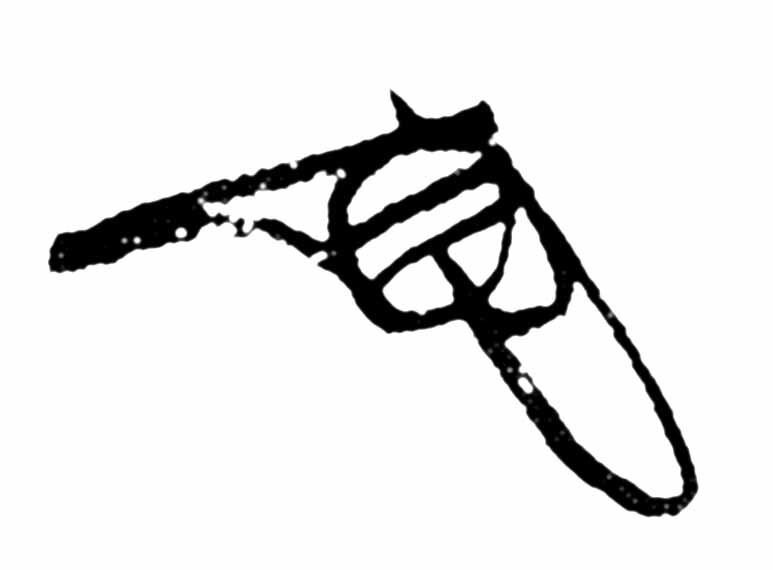
Signature of: ōta dōkan